Question: What is the address or location of the property listed in the document?
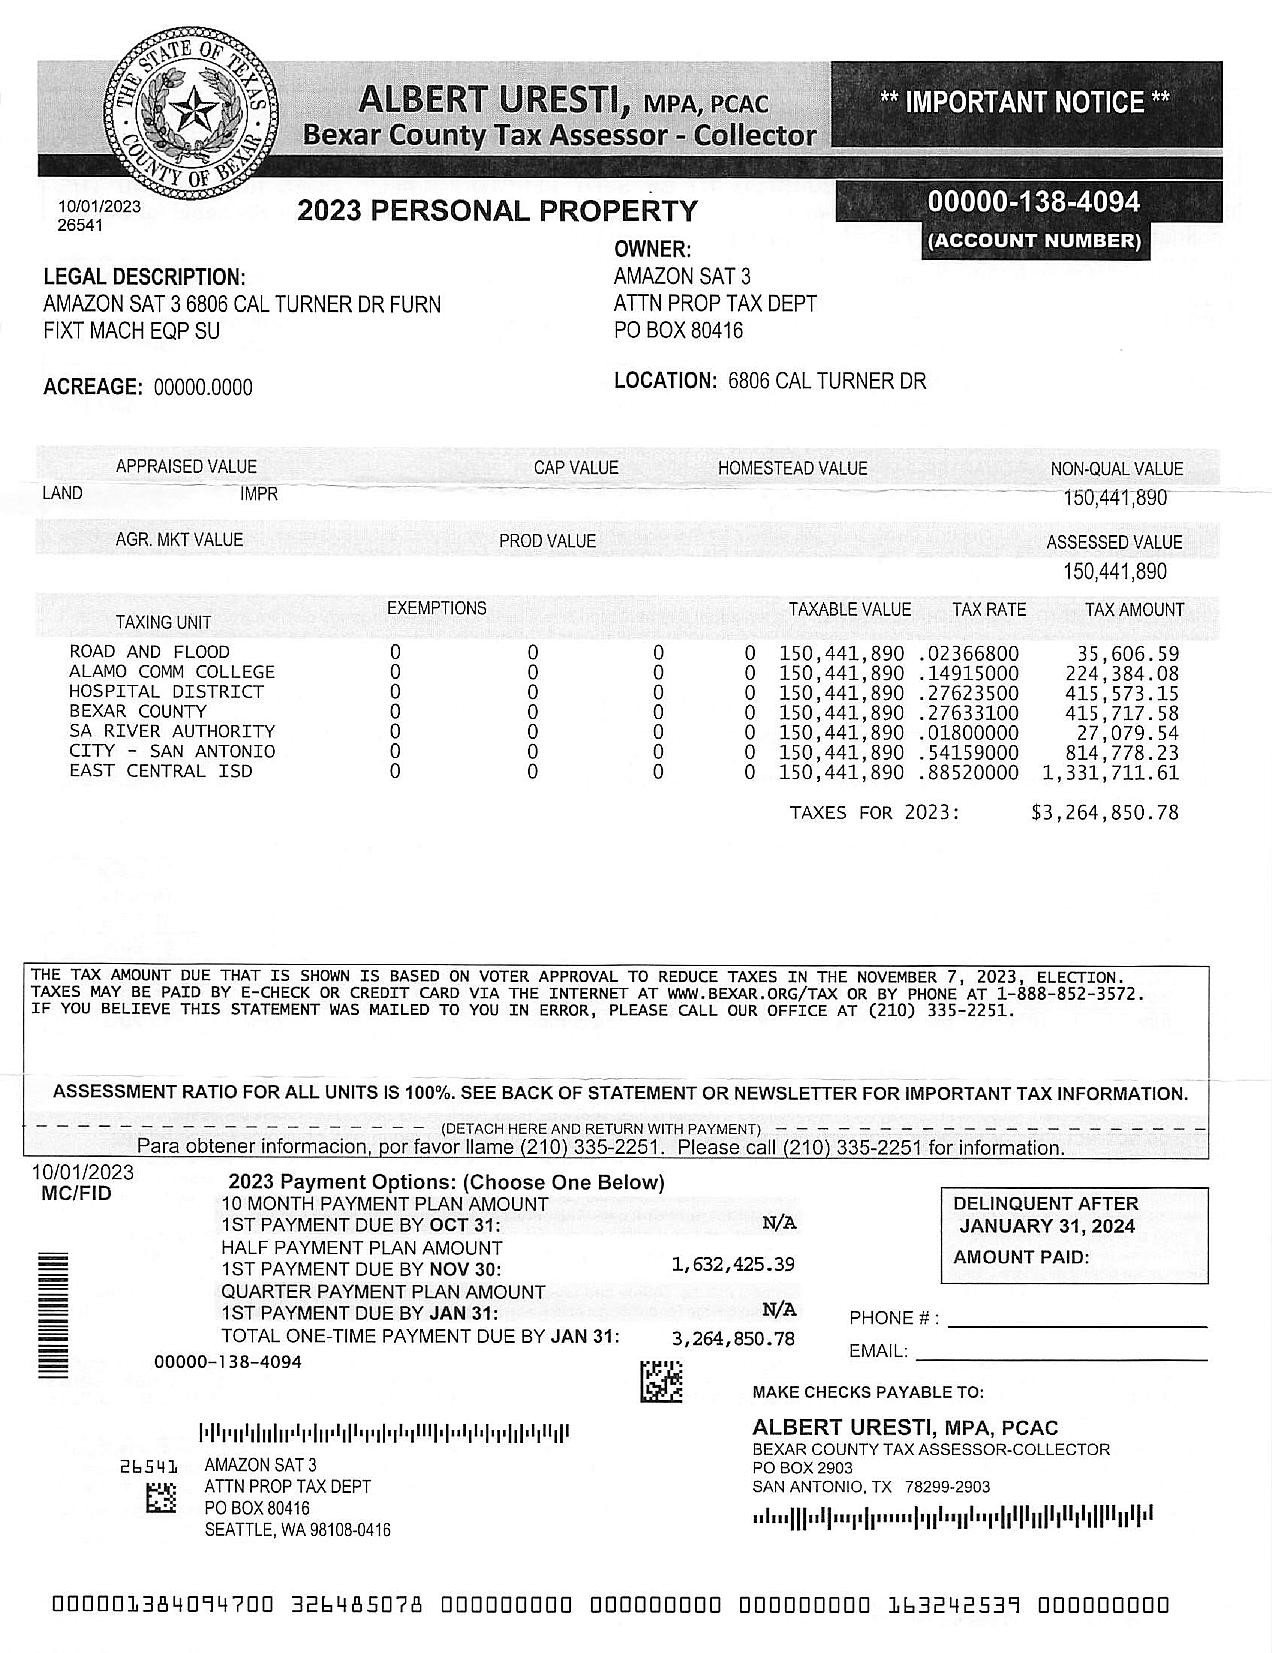
Answer: "6806 CAL TURNER DR"